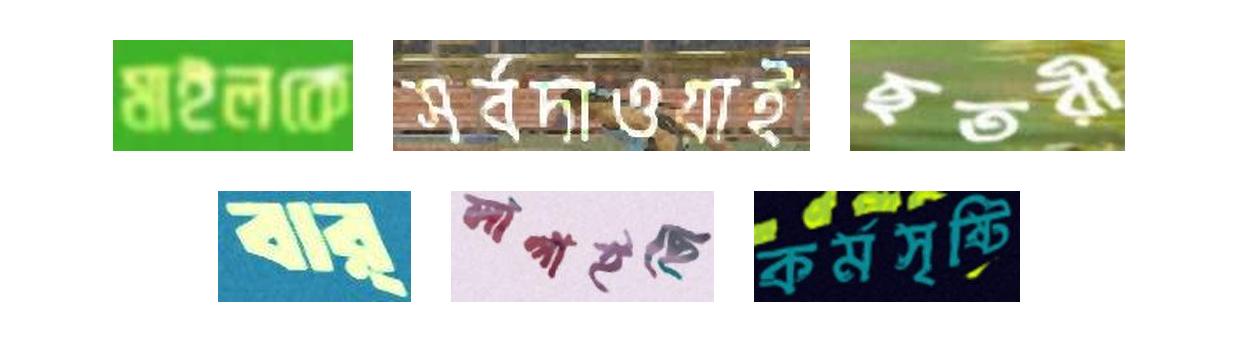
মাইলকে সর্বদাওয়াই ছতরী
বার্ লাগাইছে কর্মসৃষ্টি